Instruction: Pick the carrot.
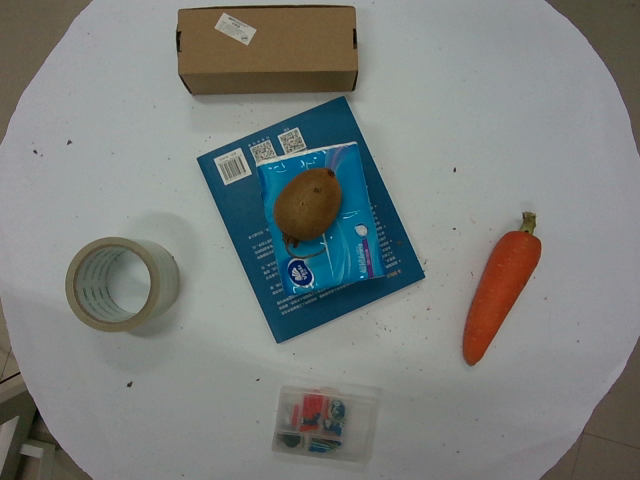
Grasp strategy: vertical